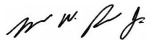
Signature of: michael reilly